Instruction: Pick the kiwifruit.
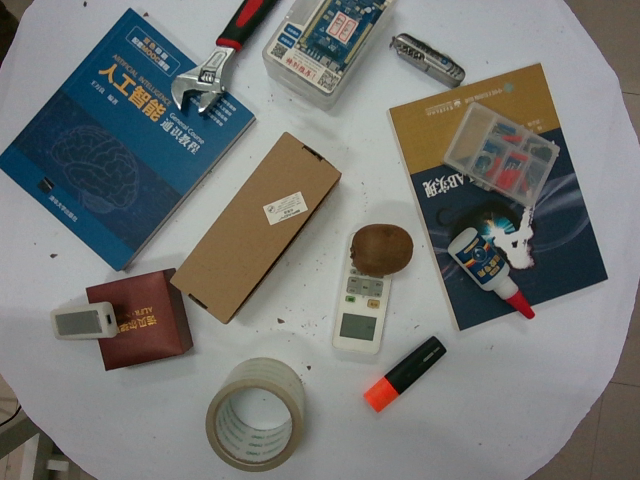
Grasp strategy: vertical